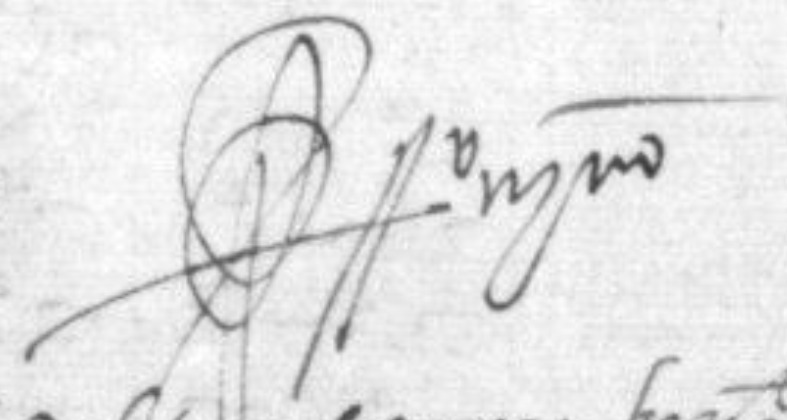
Signature of: rodrigo niño de zapata